Question: What tax district, tax-rate area, or tax area code is specified in the document?
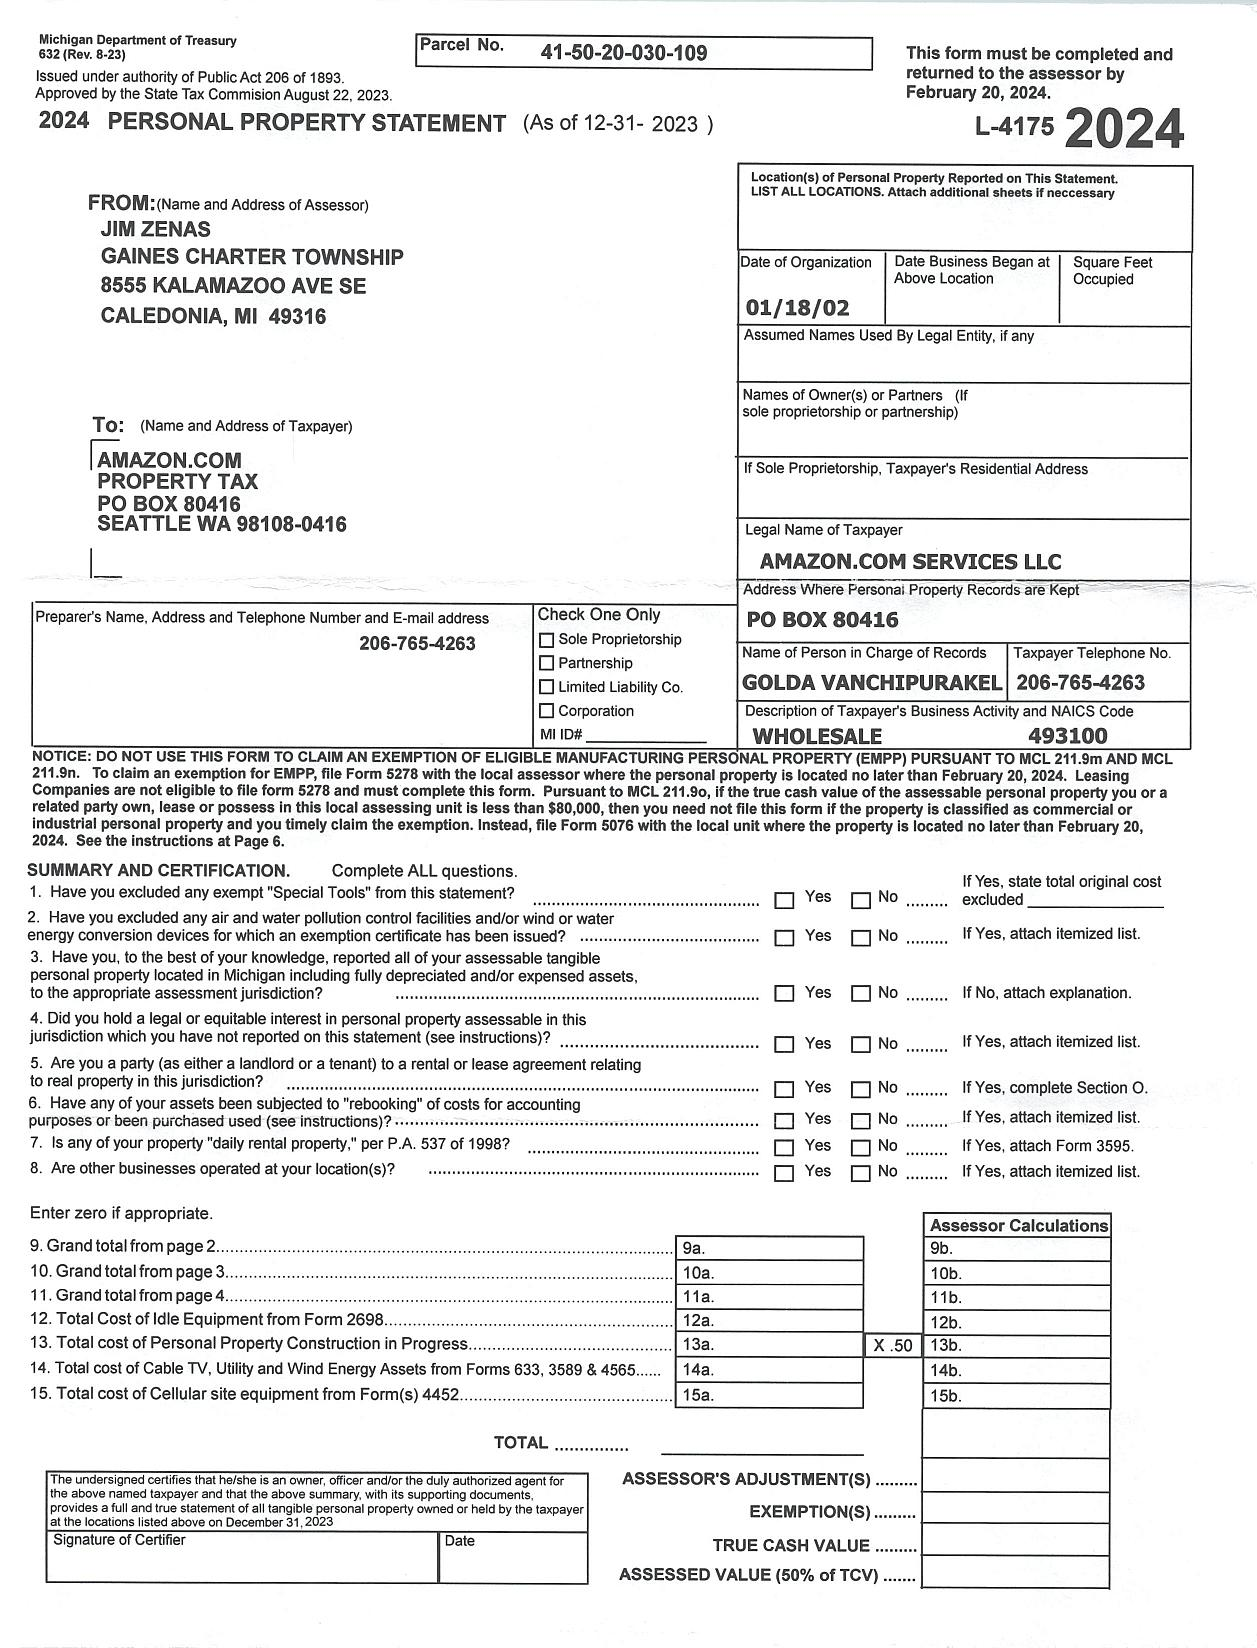
Answer: "493100"